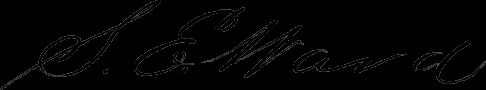
Signature of: seth ward